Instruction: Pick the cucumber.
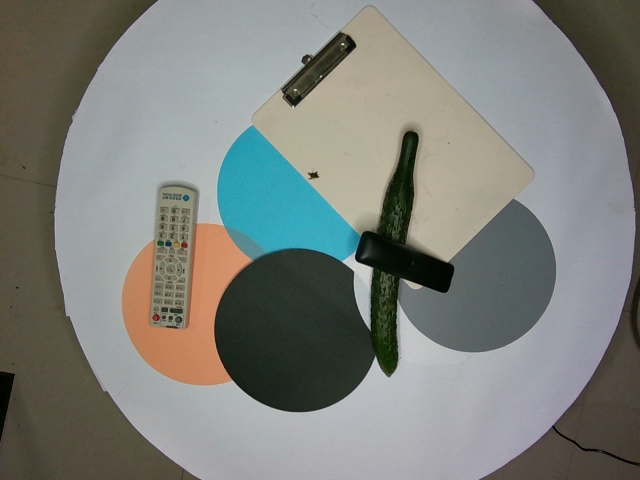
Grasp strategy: vertical